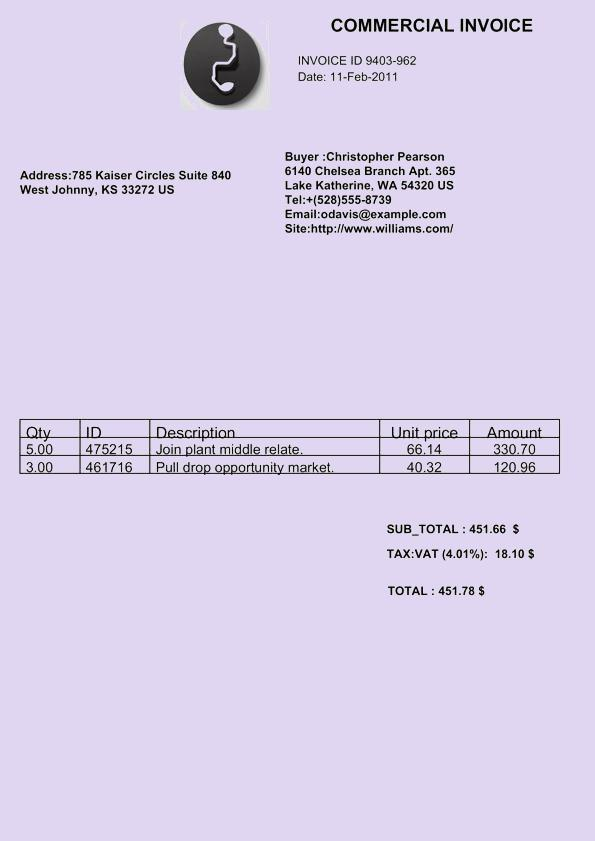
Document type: Invoice